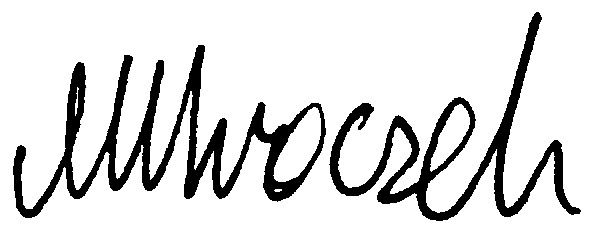
Signature of: marcin mroczek